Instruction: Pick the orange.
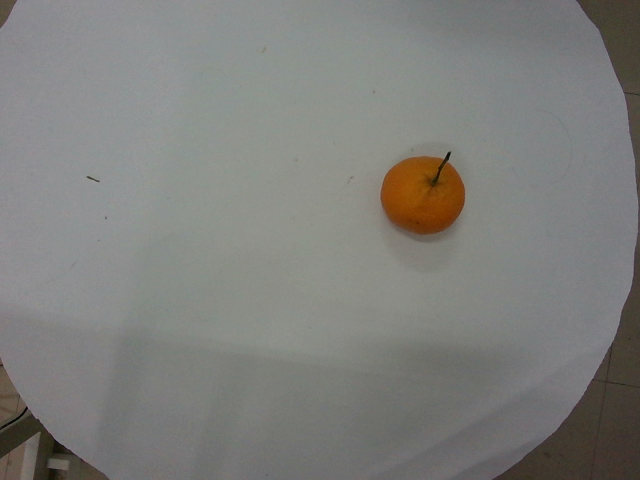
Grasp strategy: vertical